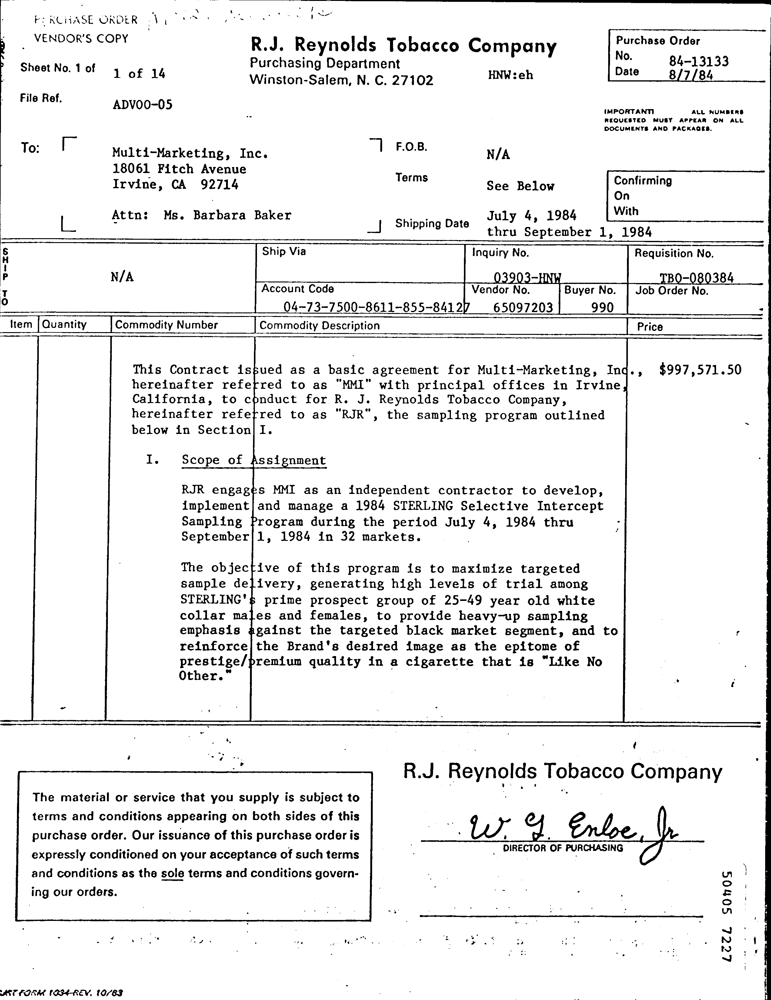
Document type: Invoice